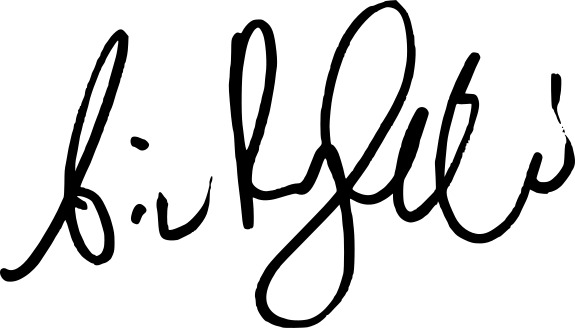
Signature of: aiv puglielli